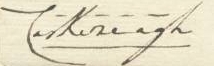
Signature of: robert stewart viscount castlereagh